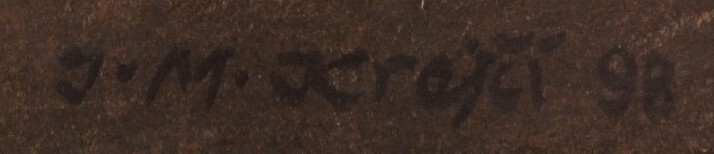
Signature of: jan krejčí